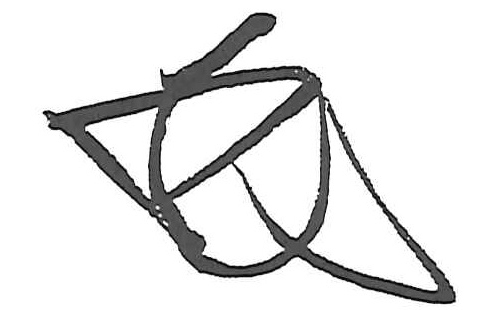
Signature of: hōjō hidetoki